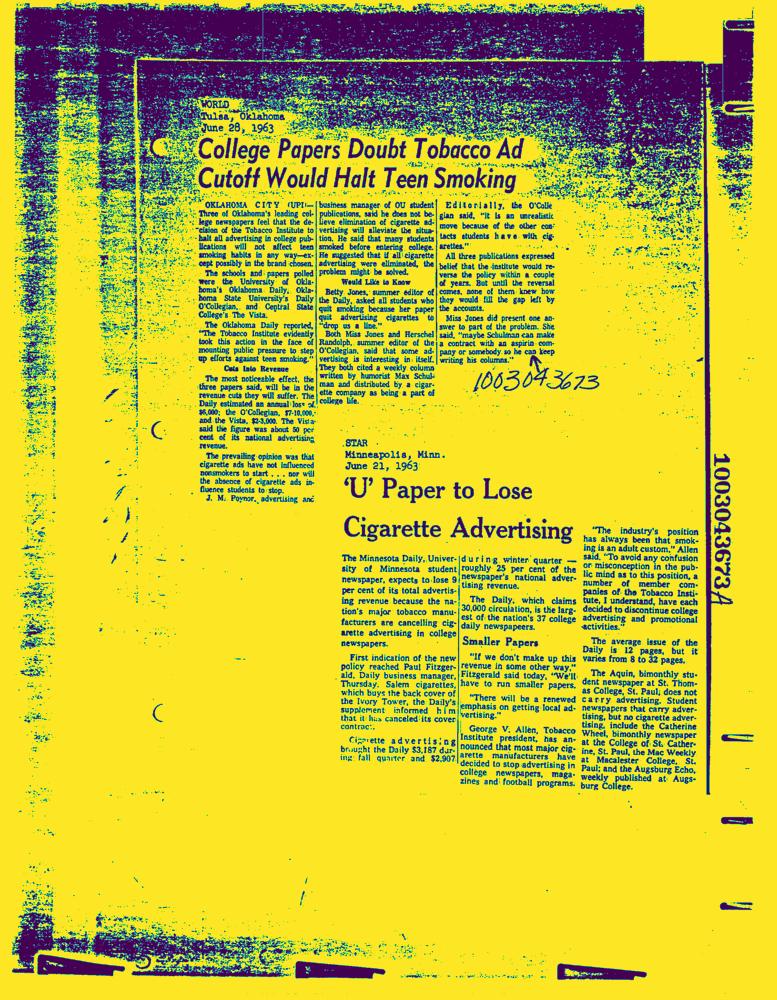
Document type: News-Article